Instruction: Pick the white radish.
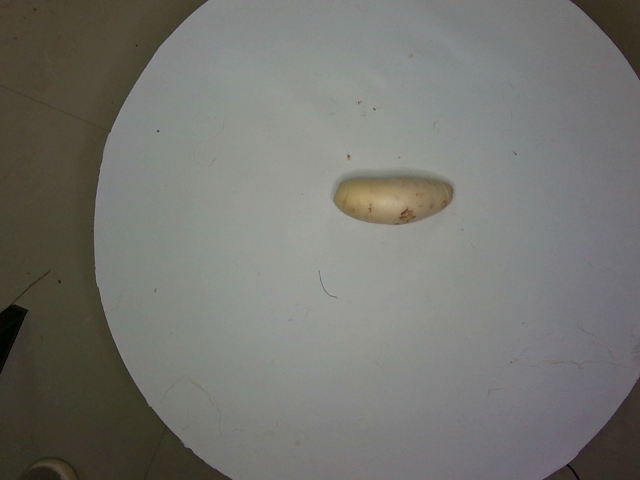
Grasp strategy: vertical